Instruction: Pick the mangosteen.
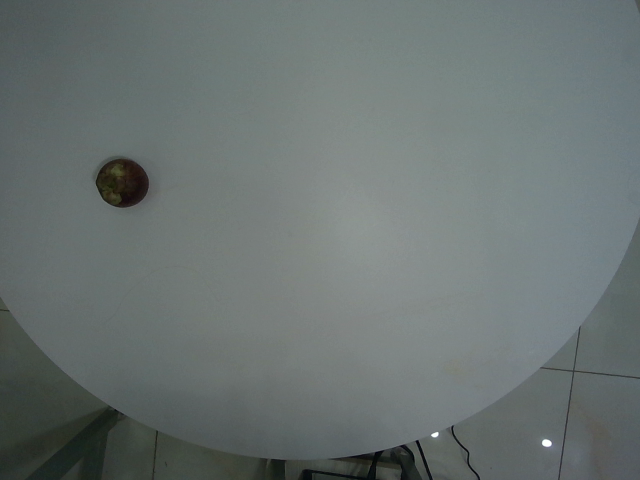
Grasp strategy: vertical